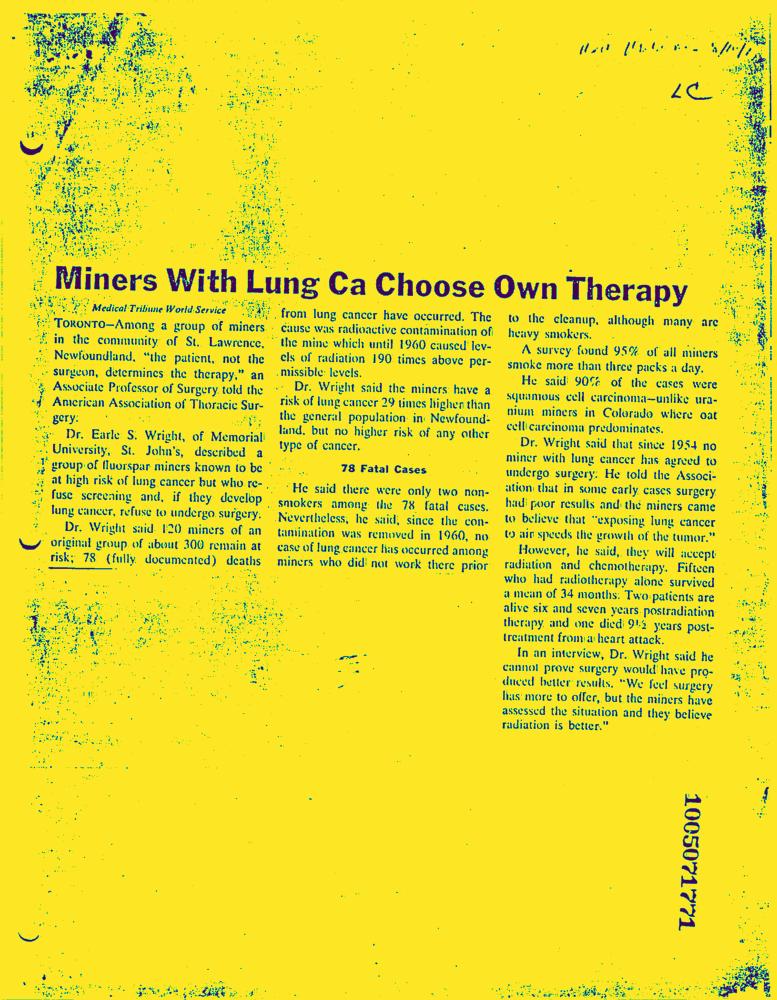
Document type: News-Article